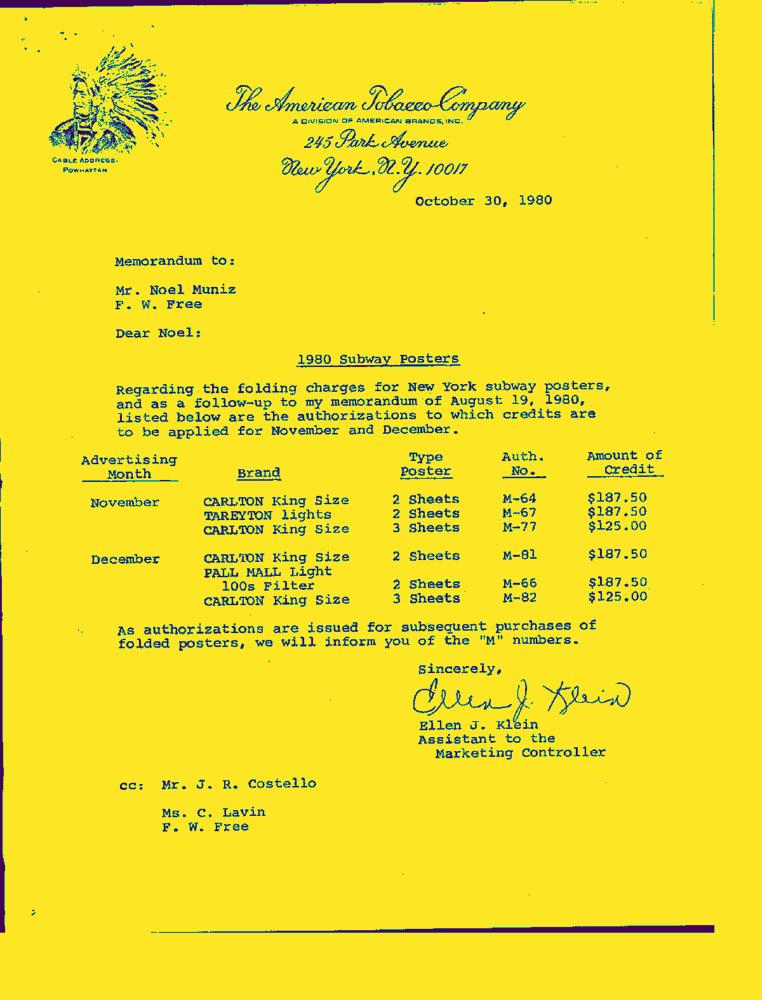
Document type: Letter-Doc